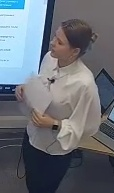
Транскрипция: Справимся на УРА с этим заданием.
Категория: Коммуникативные модальности
Подкатегория: Вербальное
Описание действия: Ученики верно решили задания, представленные педагогом, за это педагог похвалил их, сказав, что все они молодцы и отлично справились.
Контекст и комментарии: Контекст до: ученики решили верно задание, рассказали решение педагогу. Реакция после: улыбки и удовлетворение за похвалу, ведь к решению задания были приложены усилия. Педагогический смысл: похвала стимулирует учеников к деятельности, они получают удовлетворение от решения задач.